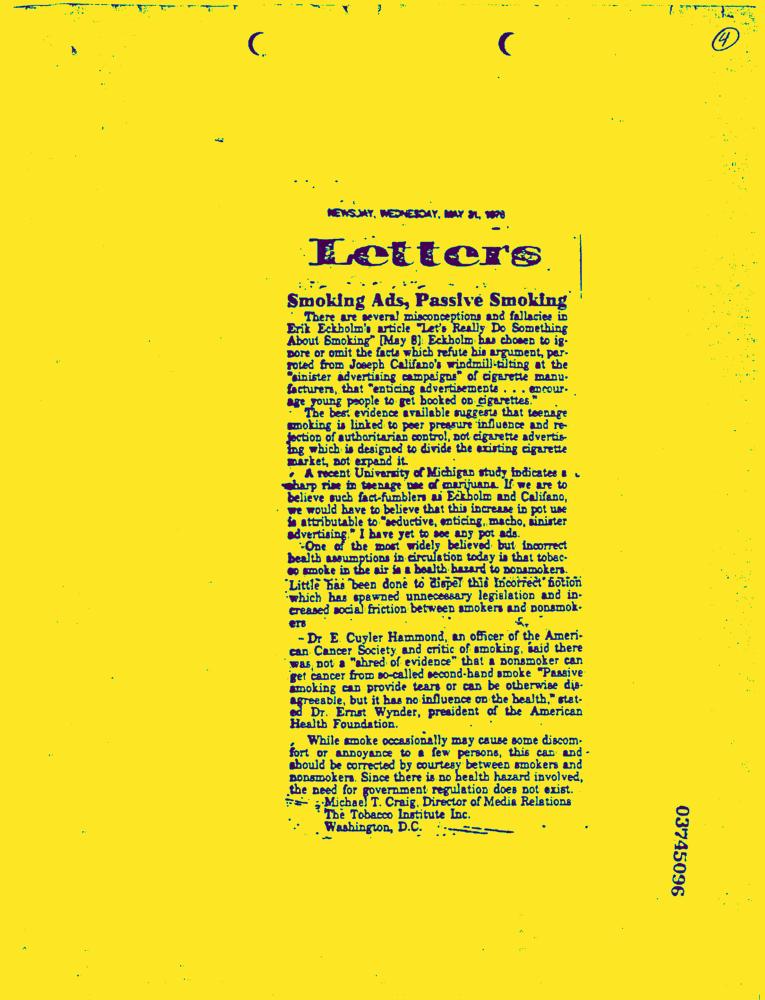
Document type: News-Article